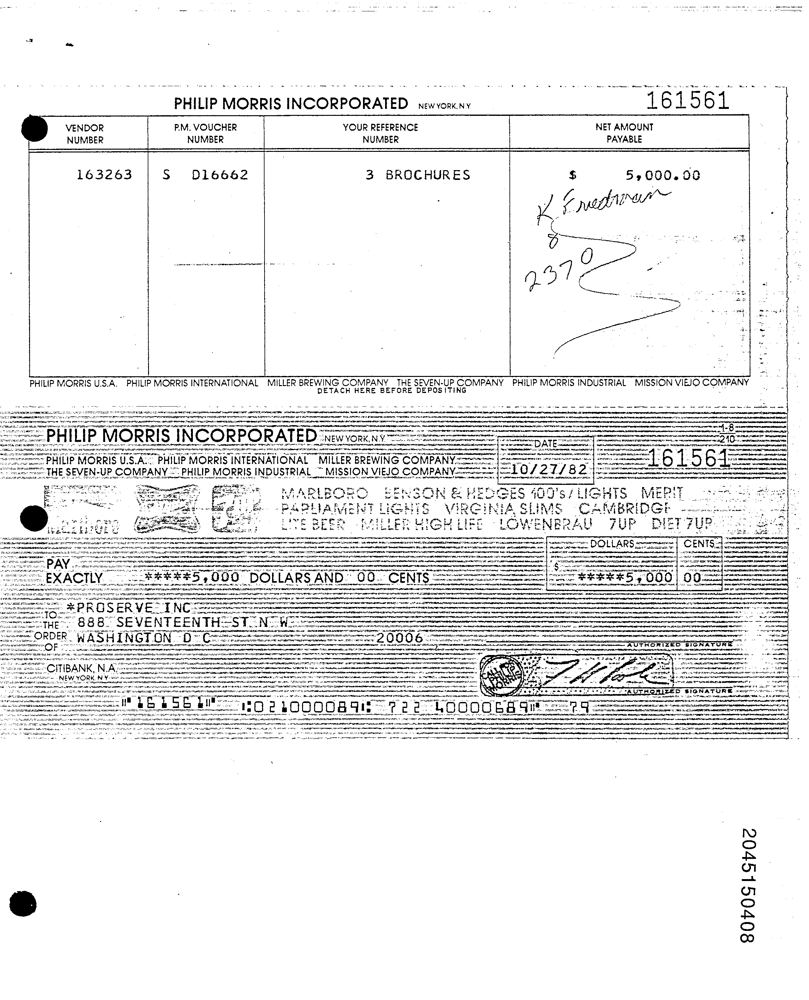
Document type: Invoice